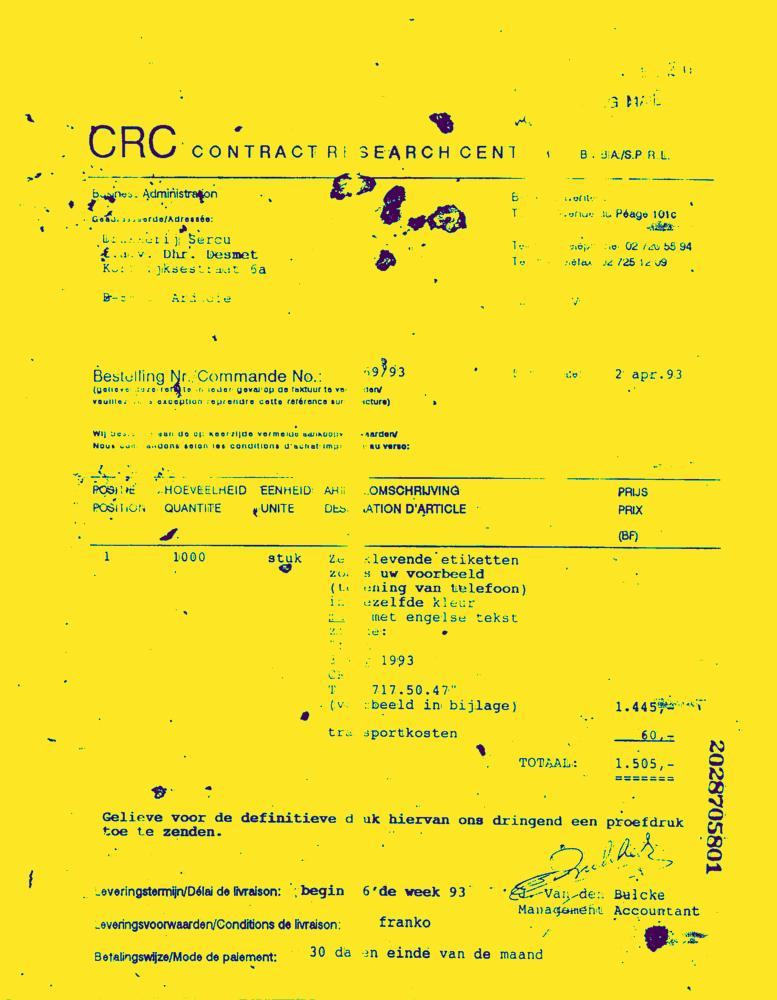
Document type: Invoice-Doc